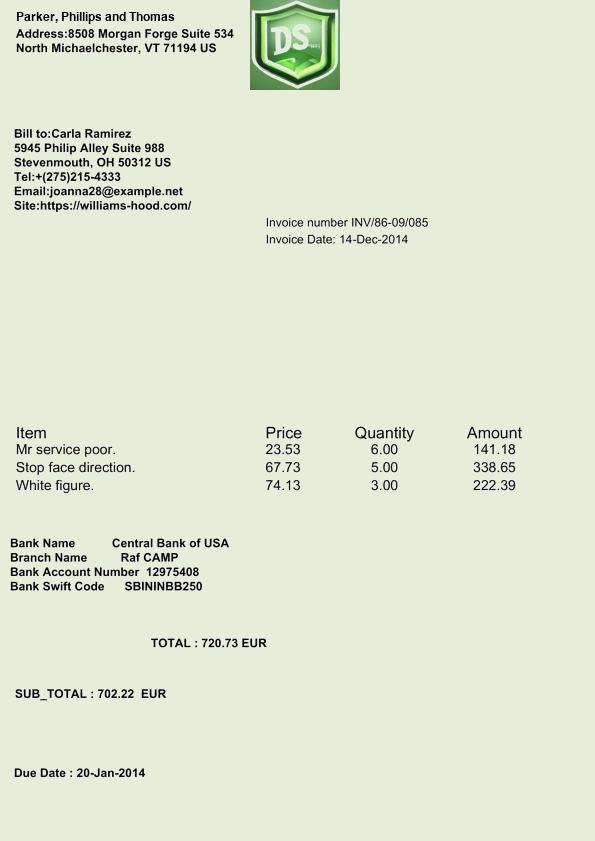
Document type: Invoice